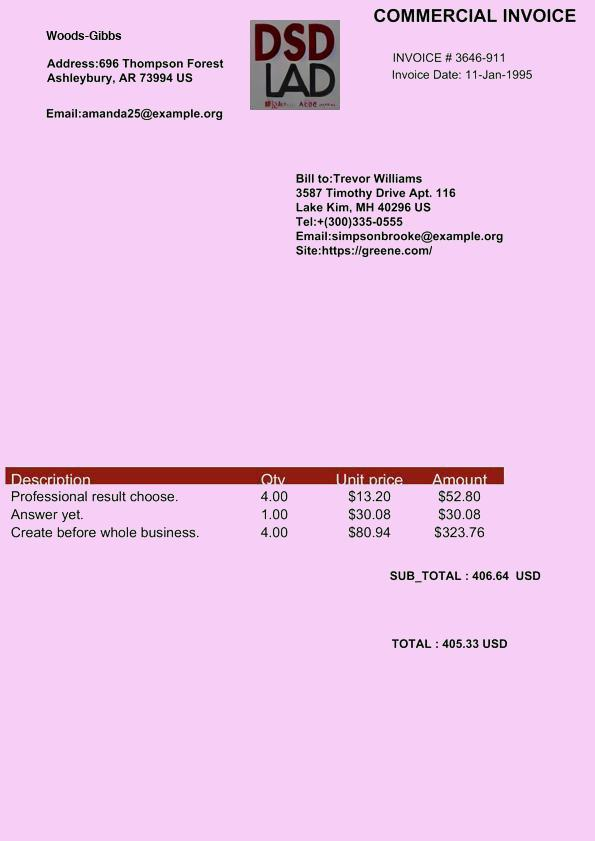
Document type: Invoice